Question: What jurisdiction, city, or county is the document associated with?
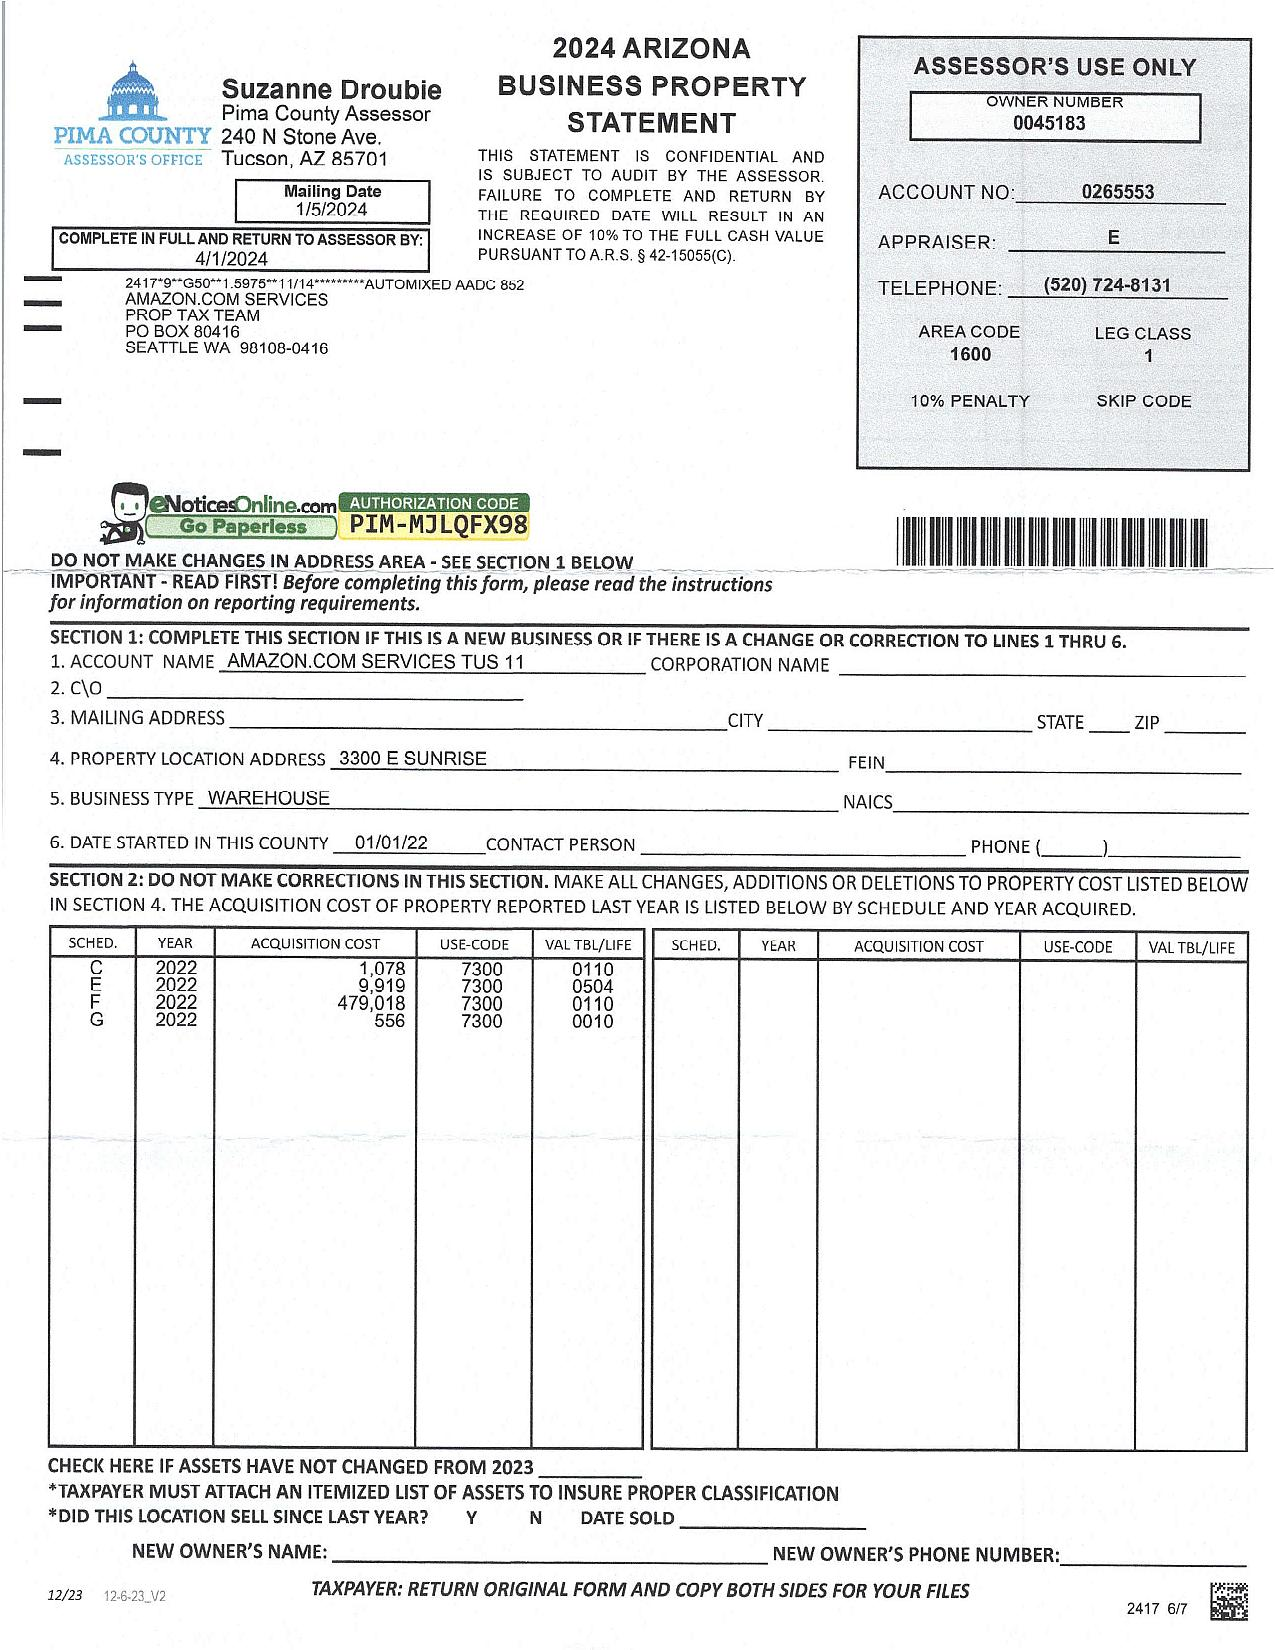
Answer: "Pima County"